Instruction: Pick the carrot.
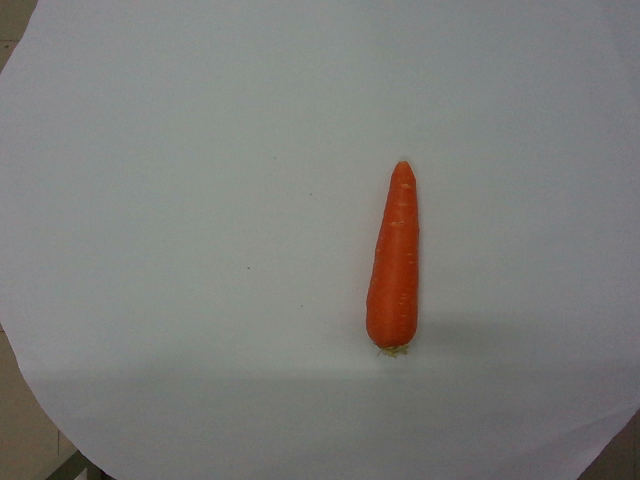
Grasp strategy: vertical